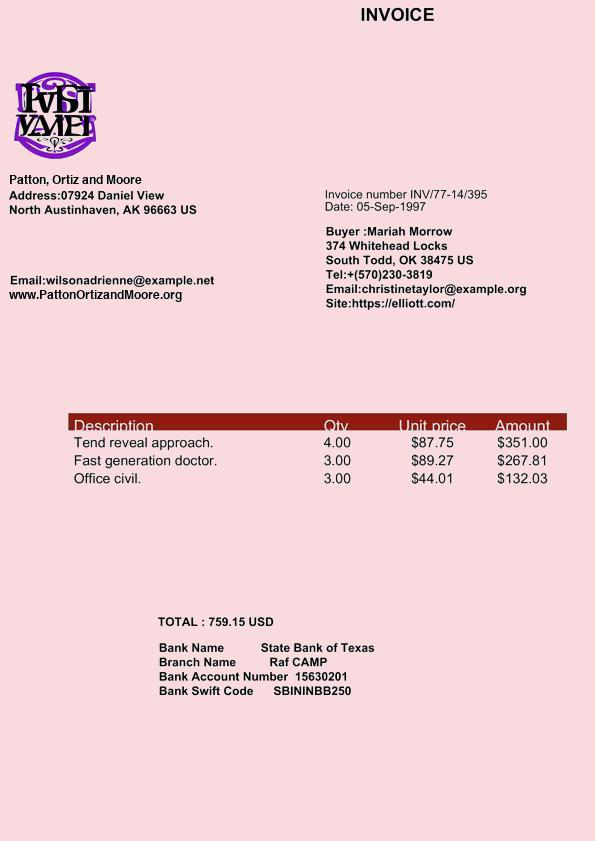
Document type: Invoice